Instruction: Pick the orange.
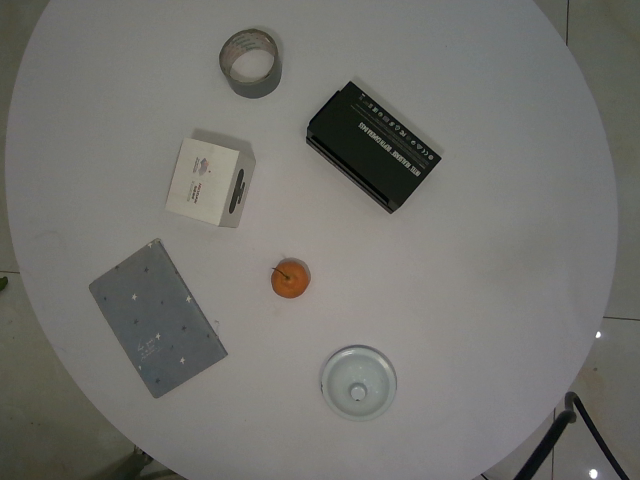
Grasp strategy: vertical